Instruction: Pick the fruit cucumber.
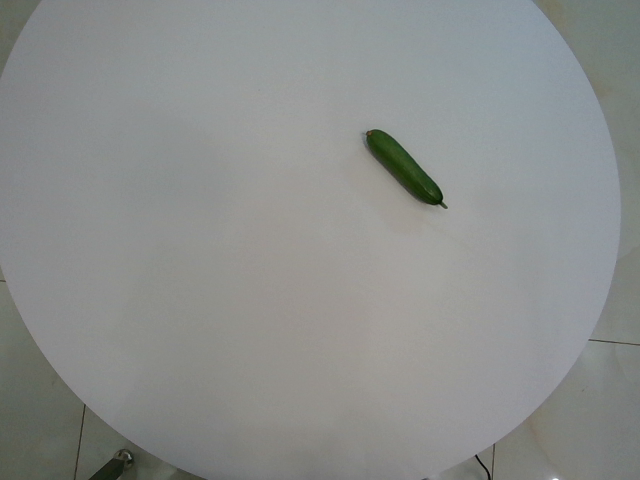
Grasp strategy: vertical